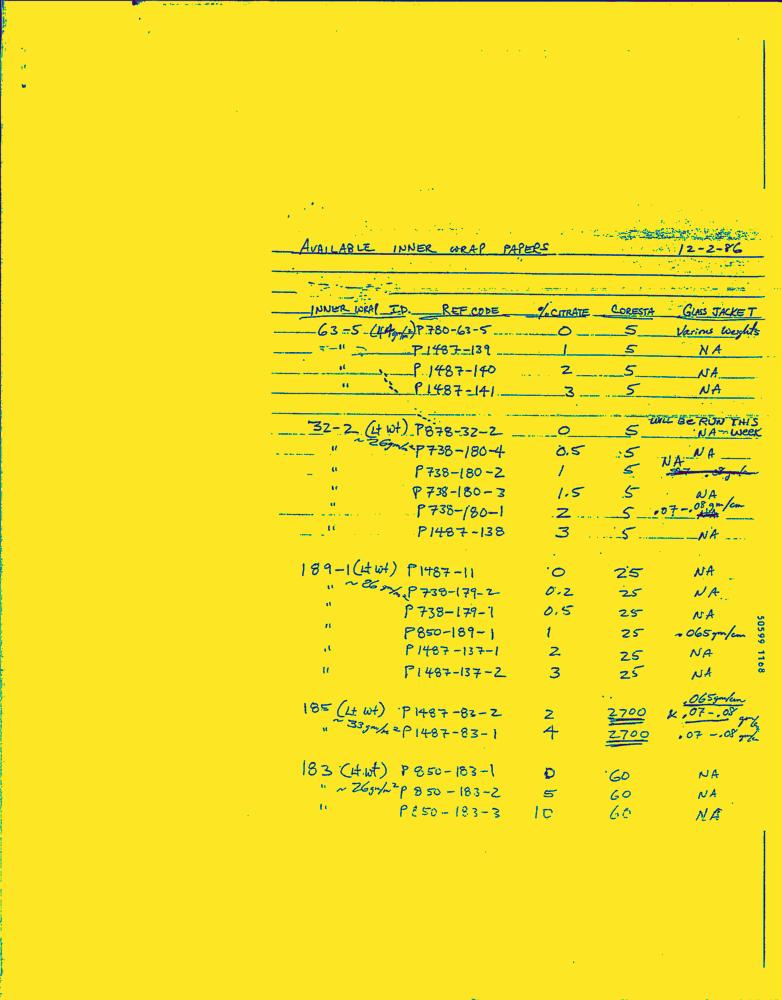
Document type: Hand-Written